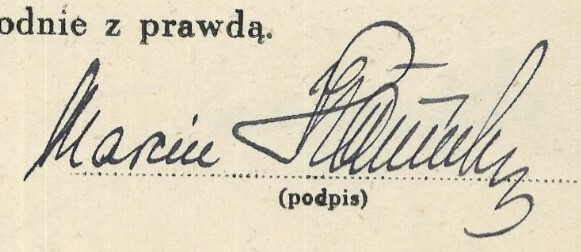
Signature of: marcin kamiński